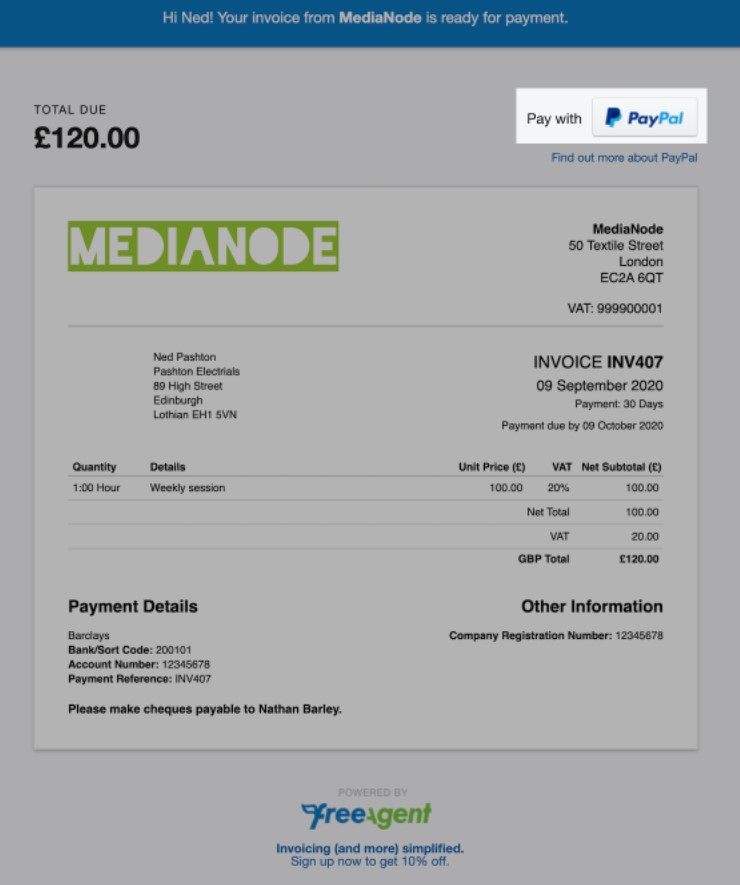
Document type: Invoice